Question: Talk about the condition:
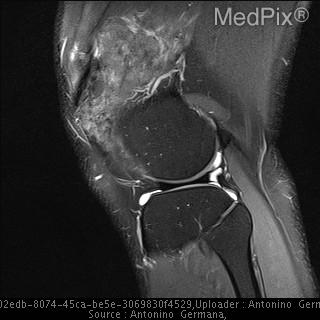
Answer: The disease is discussed as: Associations/Predisposing  Factors: Nonmodifiable risk factors include age and sex. Gout prevalence increases in direct association with age; the increased longevity of populations in industrialized nations may contribute to a higher prevalence of gout through the disorder's association with aging-related diseases such as metabolic syndrome and hypertension, and treatments for these diseases such as thiazide diuretics for hypertension. Modifiable risk factors for gout include obesity, the use of certain medications, high purine intake, and consumption of purine-rich alcoholic beverages.

Common  Locations: acute gout is most often seen in the great toe; more rarely in the heel, ankle or instep. Tophi are chalky deposits of sodium urate that are large enough to be seen on radiographs and may occur at virtually any site. The most common sites include the joints of the hands or feet.

Radiology: MR imaging is not routinely used for evaluation of tophaceous gout. However, gout may present clinically in an atypical or confusing manner. A gouty tophus occasionally mimics an infectious or neoplastic process and MR imaging may be helpful under these circumstances. On magnetic resonance imaging, tophi usually have low signal intensity on both TI- and T2-weighted images and a variable enhancement pattern.

Prognosis  and  Treatment: Gout affects everyone differently. Some people have one episode and never have further progression of disease. Others have several episodes along with chronic pain and progressive joint damage. There is no cure for gout, but it can be controlled with medication. Proper treatment can help avoid attacks and long-term joint damage.